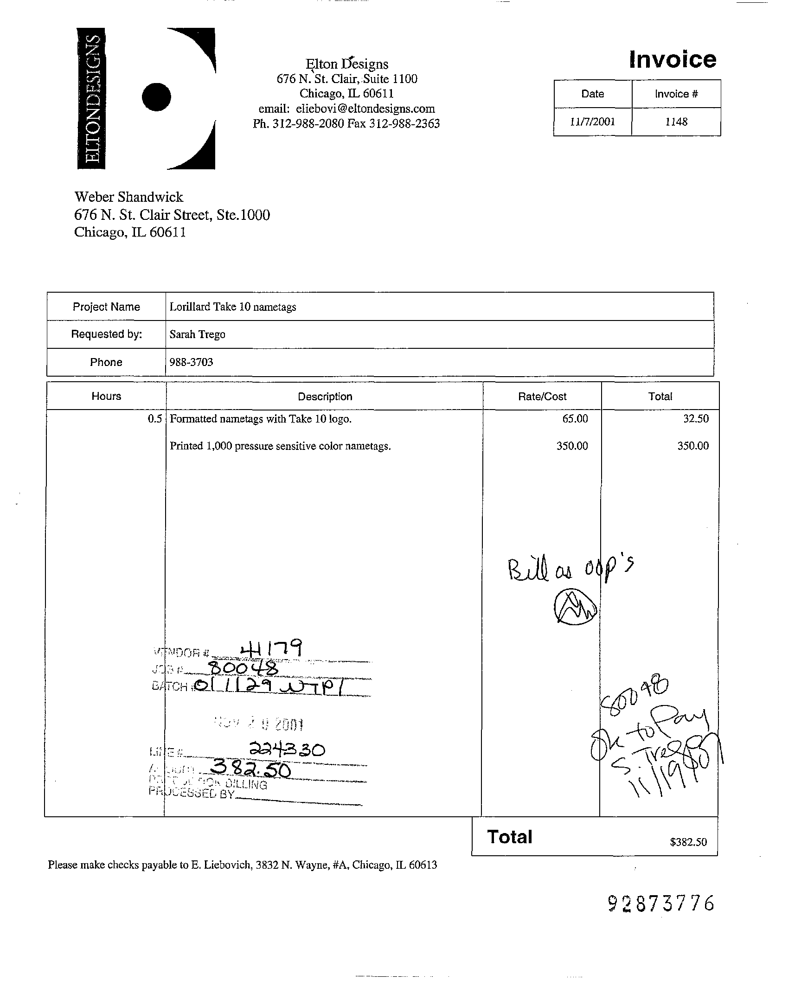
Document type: Invoice